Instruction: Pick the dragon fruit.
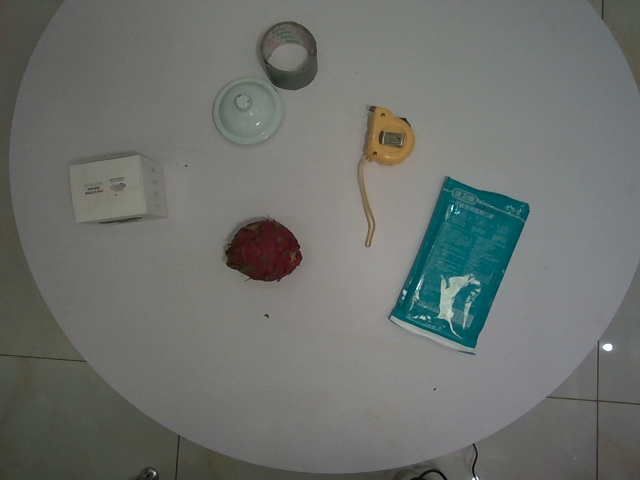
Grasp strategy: vertical